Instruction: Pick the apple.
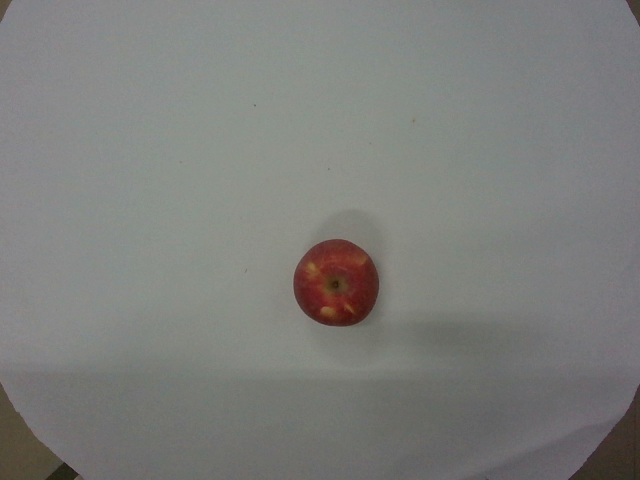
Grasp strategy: vertical